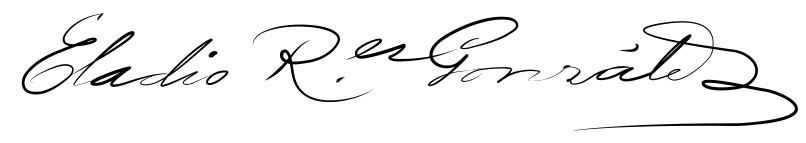
Signature of: eladio rodríguez